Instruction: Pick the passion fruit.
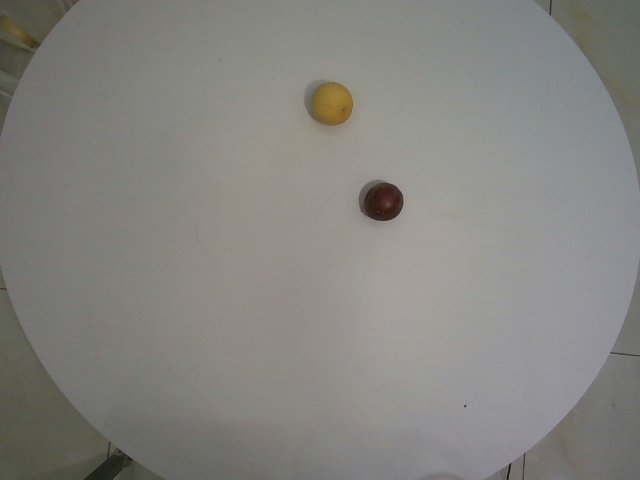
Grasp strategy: vertical